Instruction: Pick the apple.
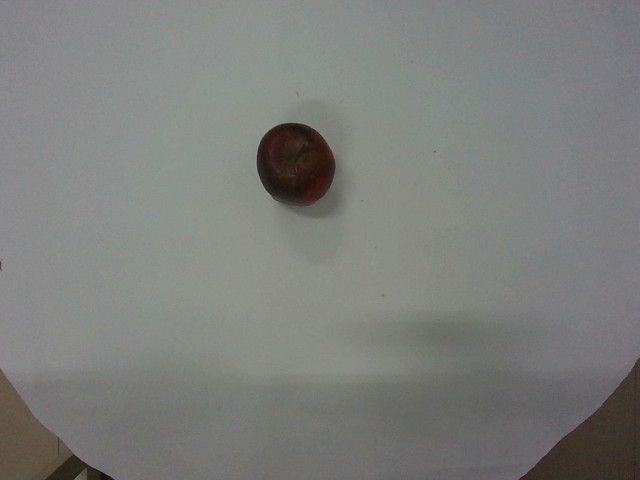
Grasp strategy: vertical